Question: By what date must an appeal be filed according to the document?
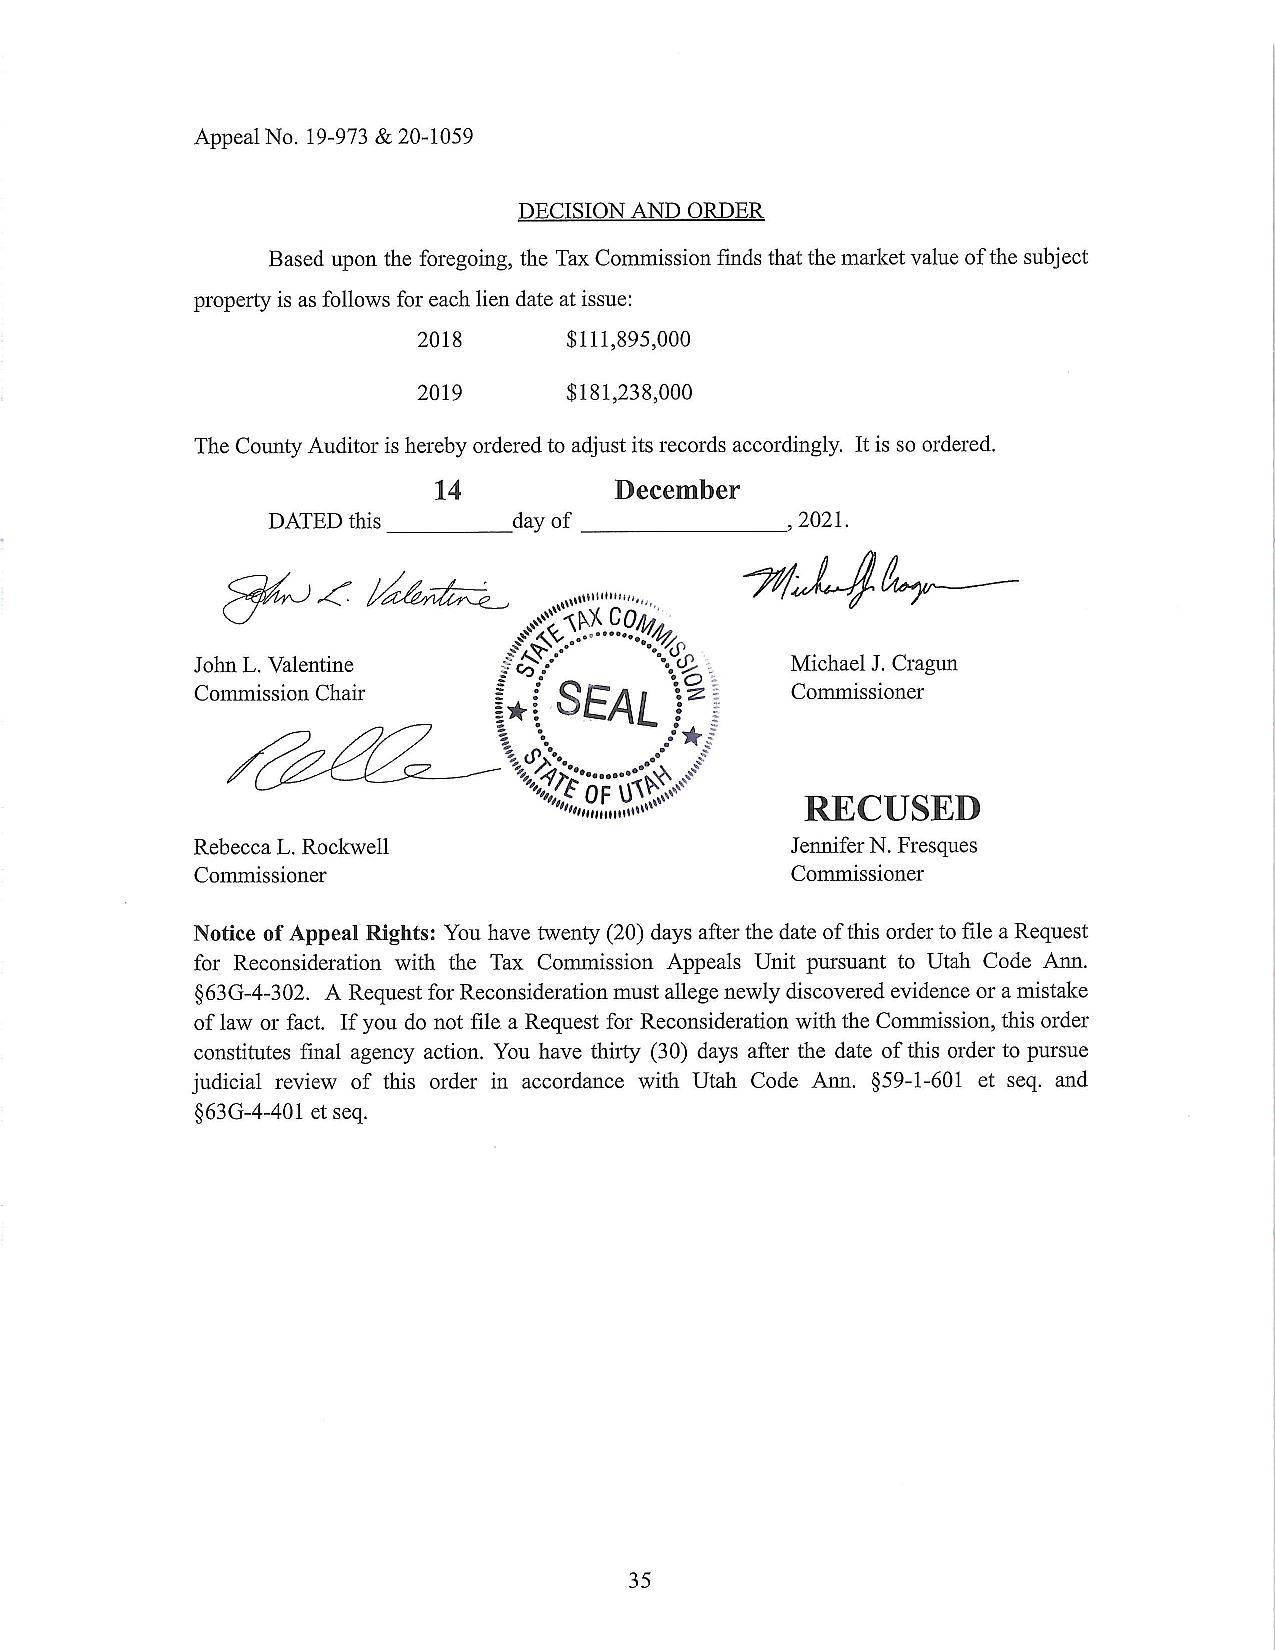
Answer: "20 days after the date of this order "